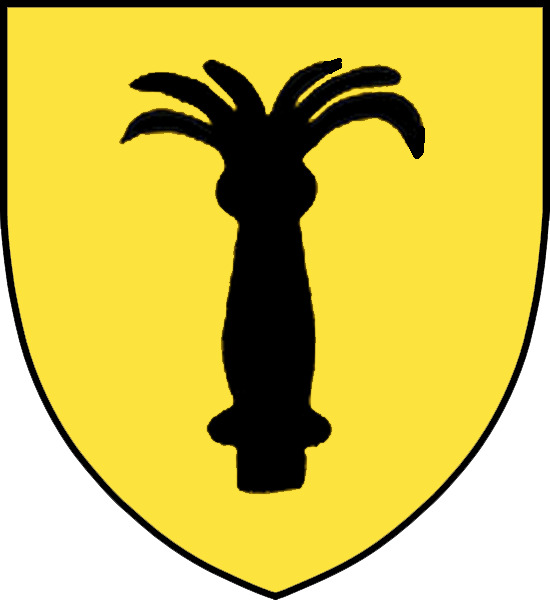
Signature of: kristiern johansson